Question: What is the main concern?
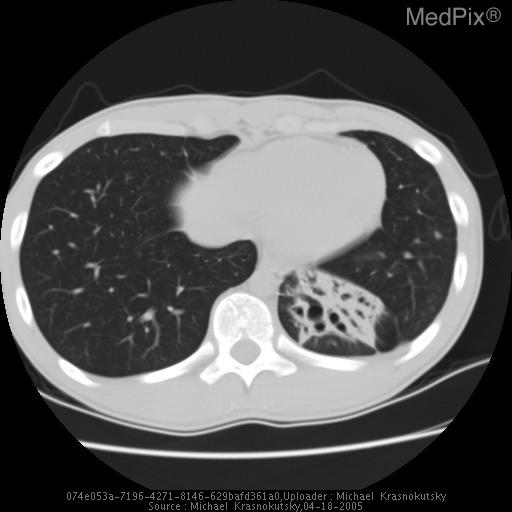
Answer: The findings suggest •  Chest radiograph demonstrates opacity in LLL.   Thin slice CT with IV contrast in arterial phase demonstrates no abnormal vessels extending to this consolidation to indicate that this may be a sequestration.

•  A repeat chest radiograph and a CT after 10 day antibiotic therapy demonstrates partial resolution of retrocardiac opacity.  CT shows segmental bronchiectasis most likely resulting from numerous prior infections.. Patient was rescanned after 10 days of antibiotic treatment and respiratory therapy. Axial CT in lung window demonstrates clearance of intrabronchial material and dilated bronchial tree consistent with bronchiectasis.. The patient might have a history of 15 year old boy, air evacuated from Japan with a history of recurrent productive cough..